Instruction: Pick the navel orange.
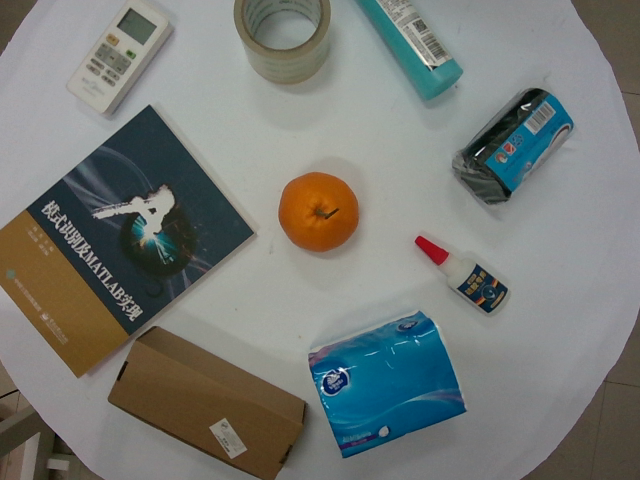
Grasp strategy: vertical